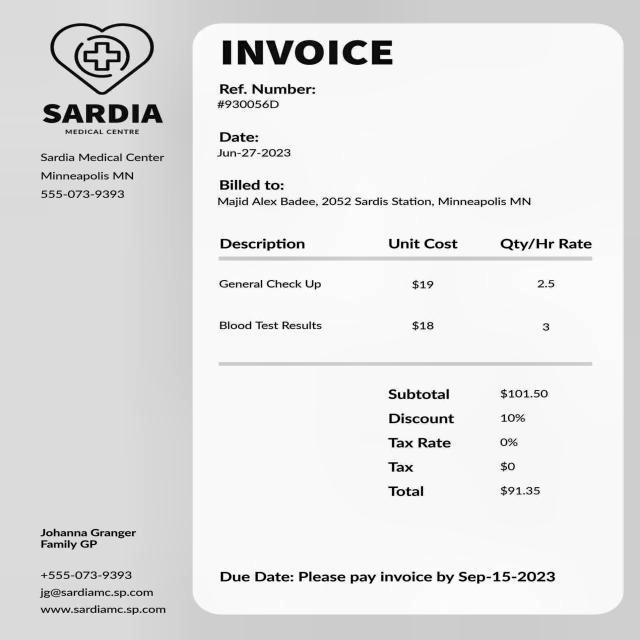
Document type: Invoice